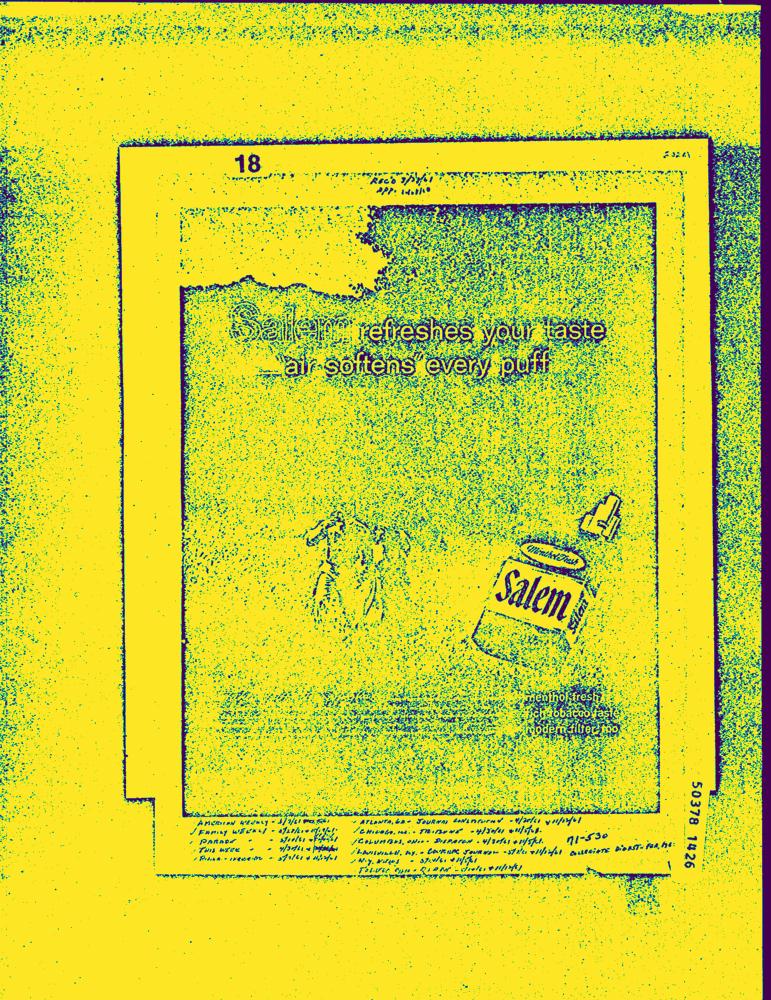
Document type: AD